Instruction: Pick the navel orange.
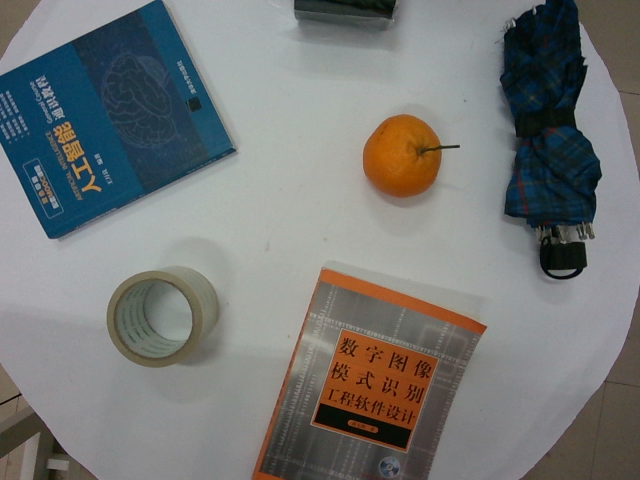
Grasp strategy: vertical